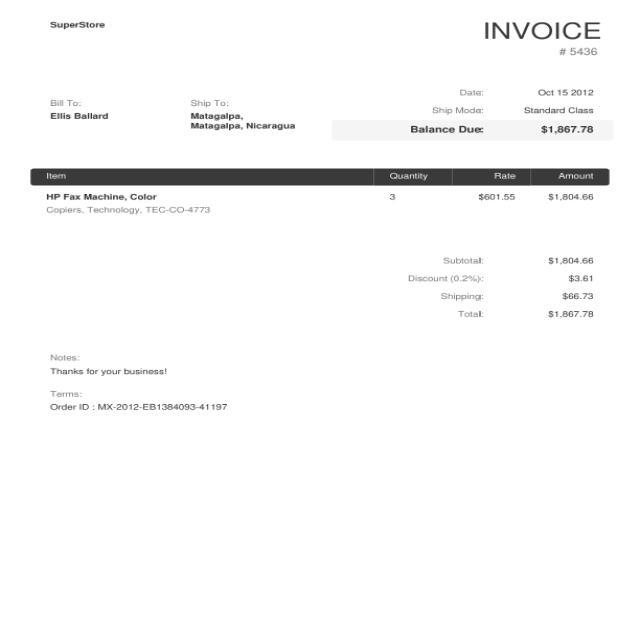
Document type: Invoice